Question: What could the diagnosis suggest?
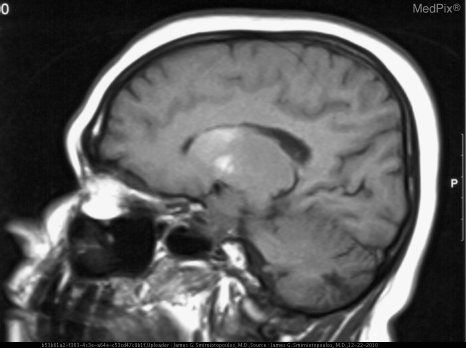
Answer: The possible diagnosis includes •  Cerebral infarction
•  Reperfusion contrast enhancement
•  Hemorrhagic stroke
•  Hypertensive hemorrhage
•  Angioinvasive mycotic hemorrhage.